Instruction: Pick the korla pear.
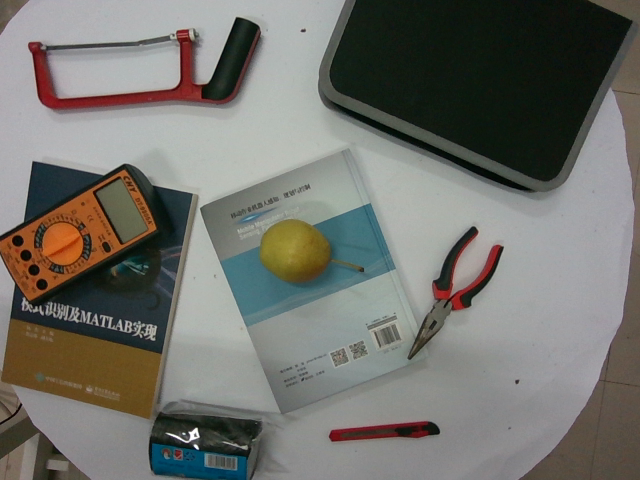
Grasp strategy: vertical